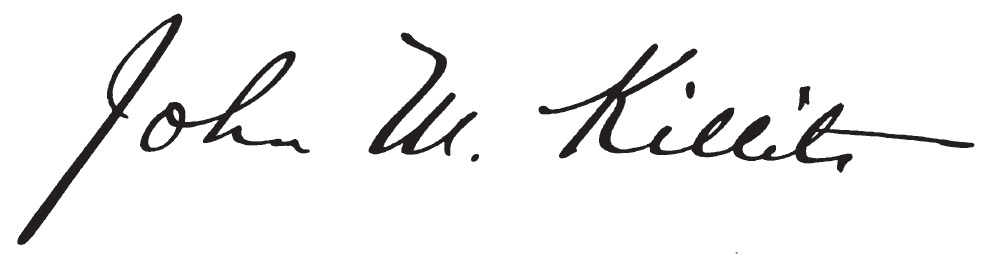
Signature of: john milton killits